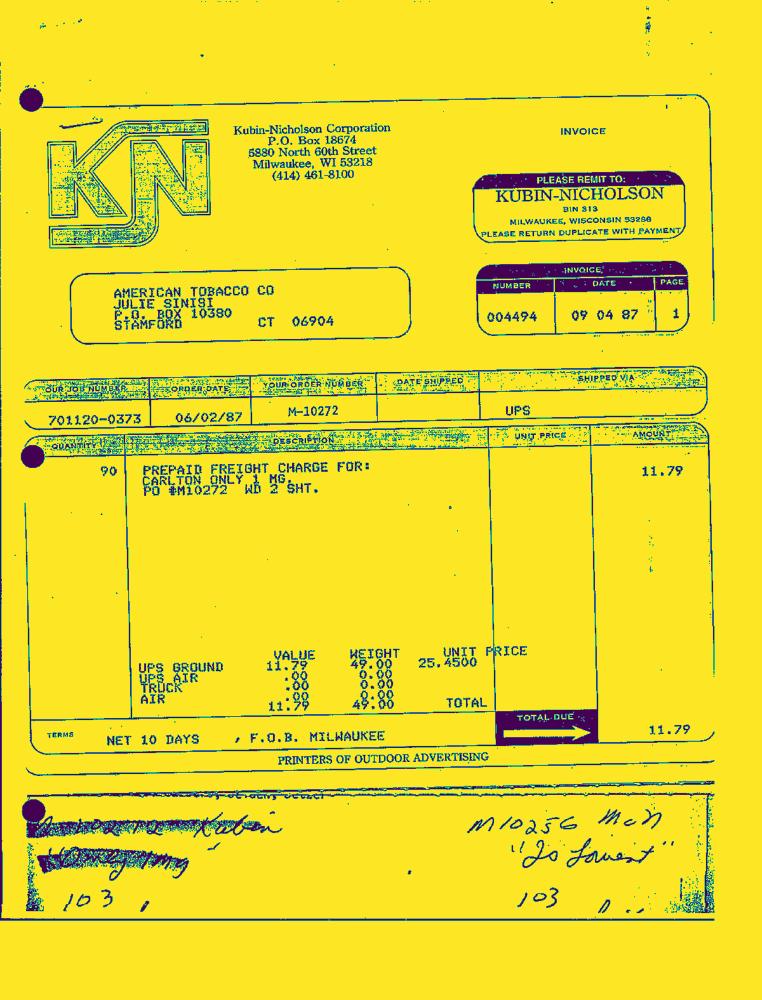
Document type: Invoice-Doc